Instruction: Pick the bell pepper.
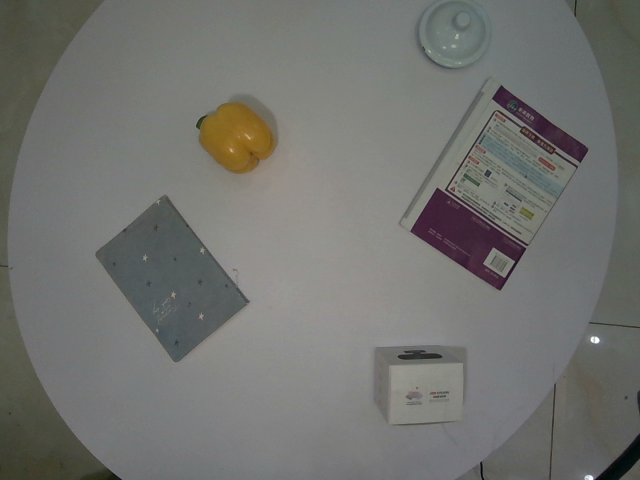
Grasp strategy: vertical